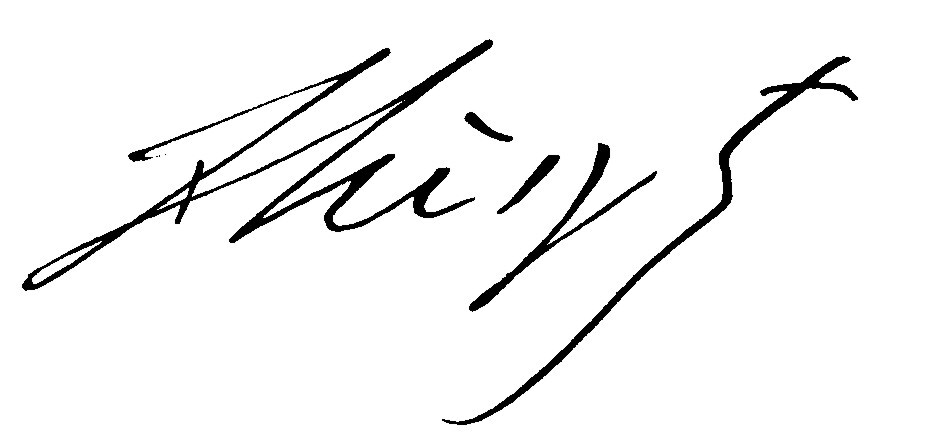
Signature of: franz liszt